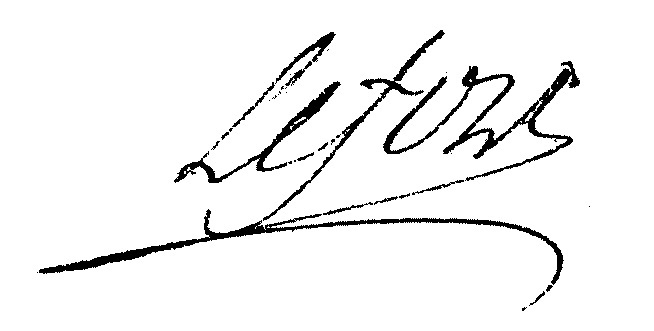
Signature of: liphard julien lefort geffrier